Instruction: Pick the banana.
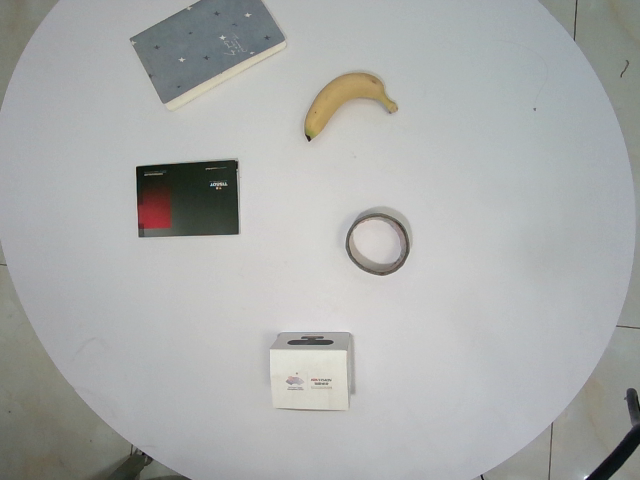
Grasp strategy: vertical